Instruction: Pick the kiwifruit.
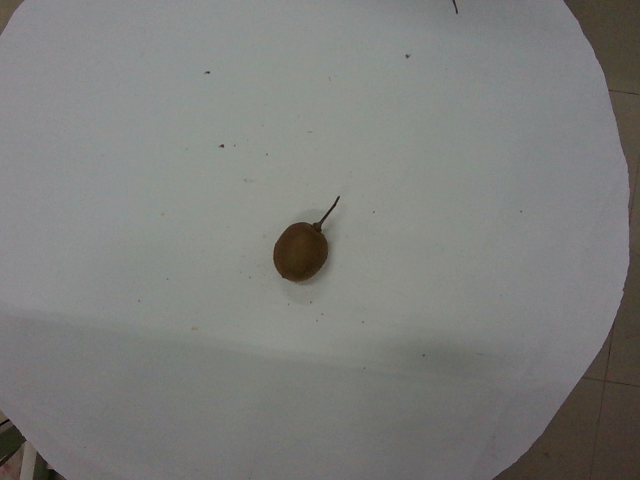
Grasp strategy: vertical